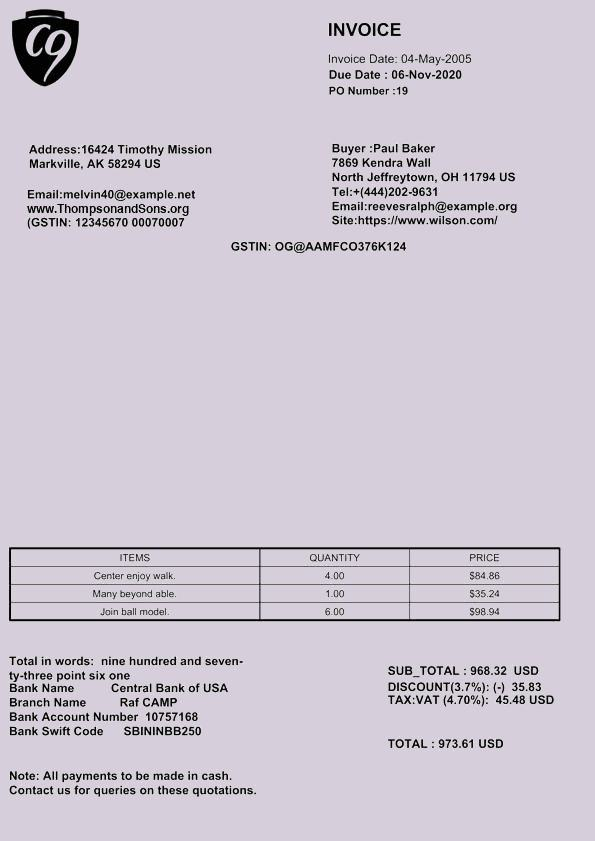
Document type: Invoice